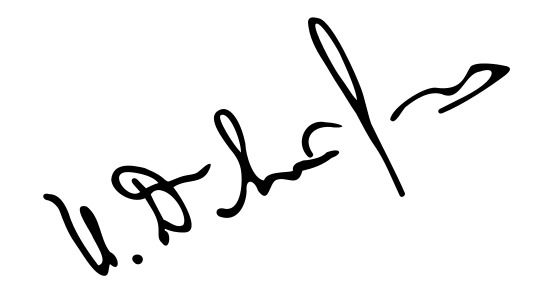
Signature of: igor dmitriev